Question: What could the diagnosis suggest?
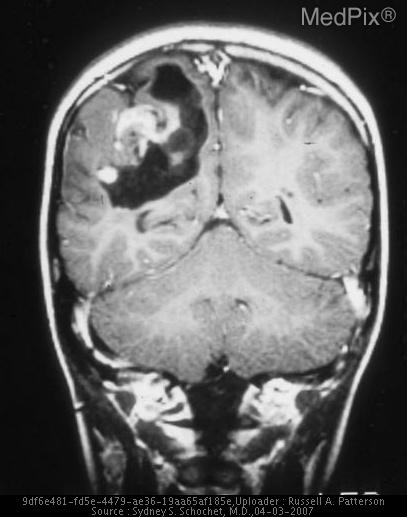
Answer: The possible diagnosis includes Ganglioglioma.